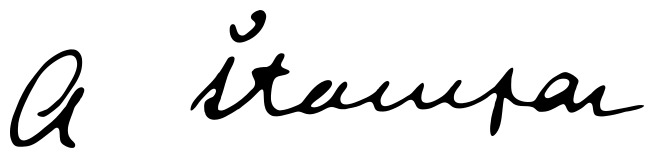
Signature of: andrija štampar